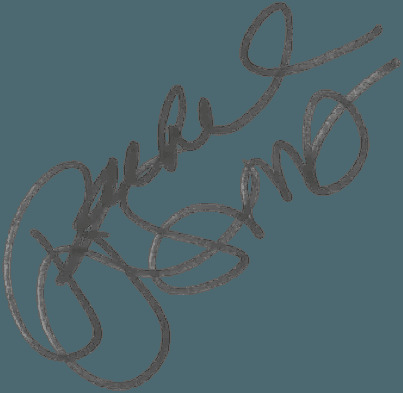
Signature of: rachel mcadams